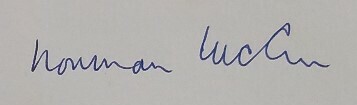
Signature of: norman hickin